Question: How is the history relevant to the case?
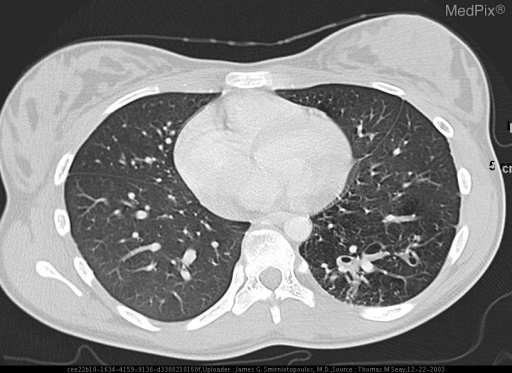
Answer: The patient's history of This 12 year old girl has recurrent left lower lobe pneumonia. She is otherwise healthy. Other previous medical history is noncontributory. is key in understanding the case.